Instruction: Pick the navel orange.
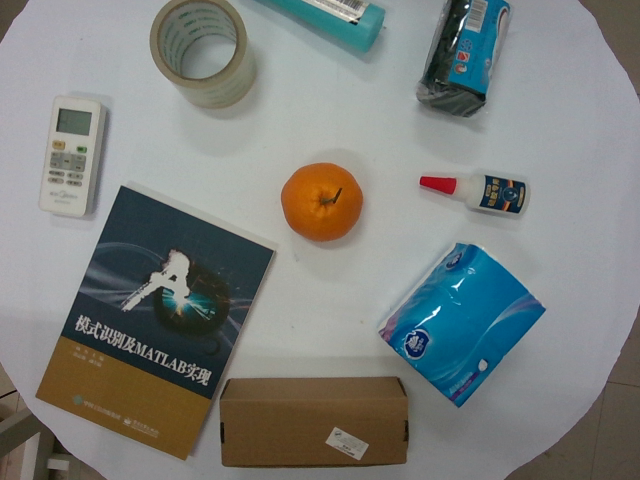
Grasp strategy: vertical